Question: What is the filing due date as per the document?
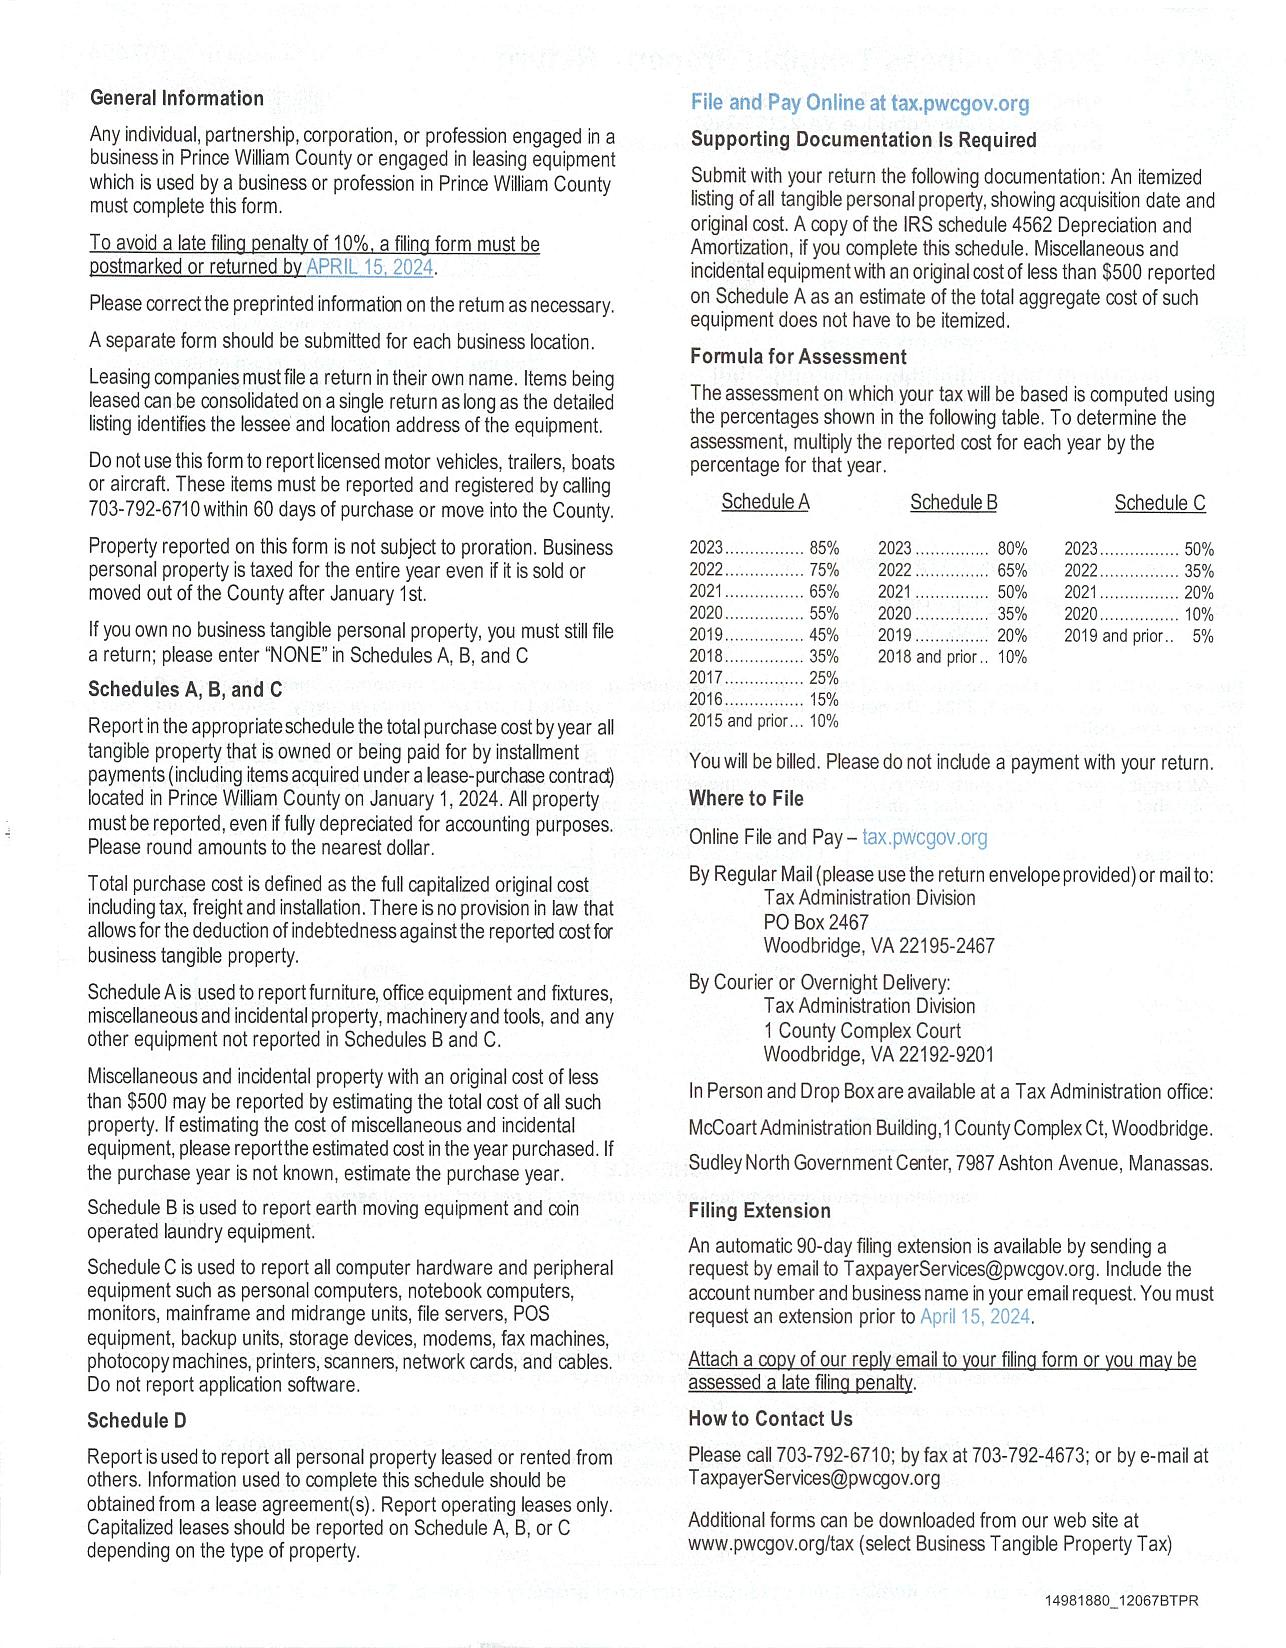
Answer: "15-Apr-24"